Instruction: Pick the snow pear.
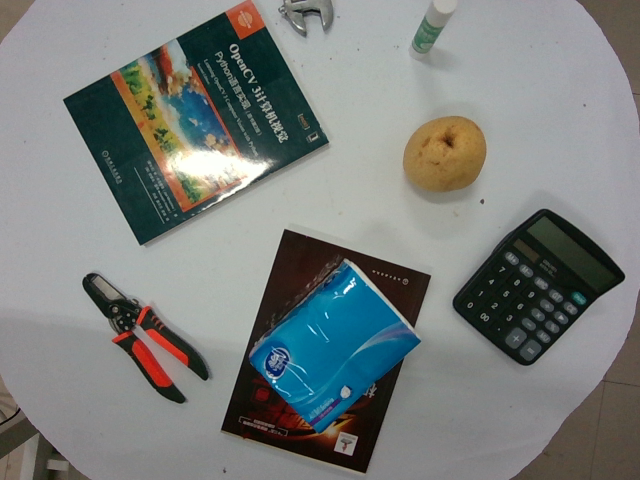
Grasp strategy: vertical